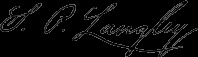
Signature of: samuel langley